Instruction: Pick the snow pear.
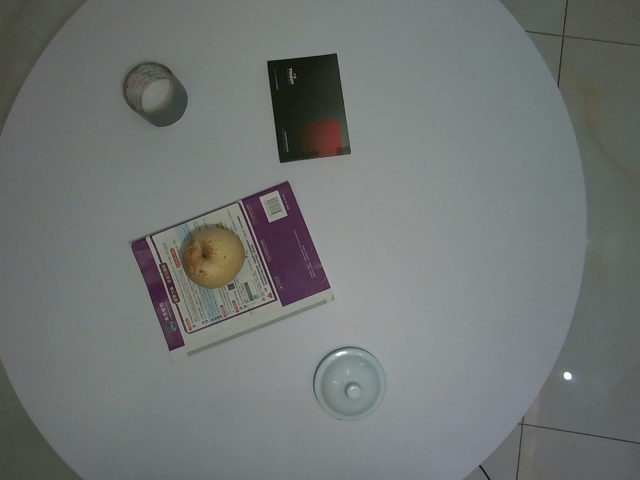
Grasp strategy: vertical